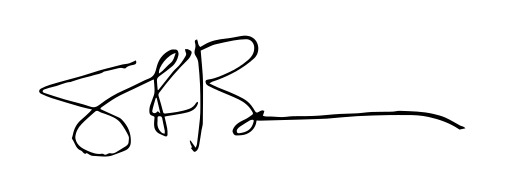
Signature of: steve bannon